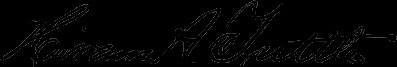
Signature of: hiram a tuttle